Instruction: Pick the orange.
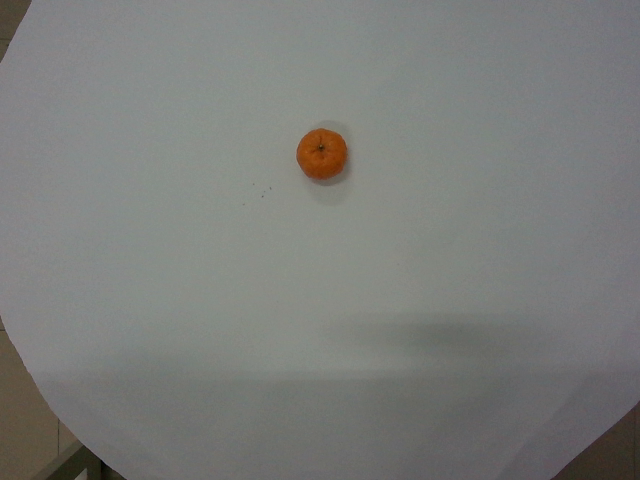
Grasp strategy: vertical